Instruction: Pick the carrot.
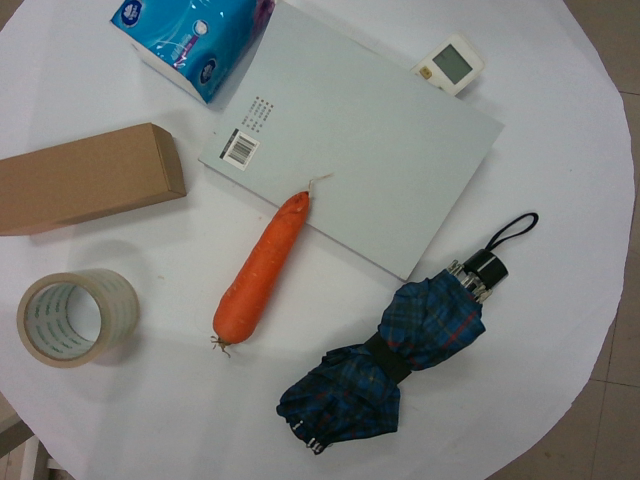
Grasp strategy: vertical